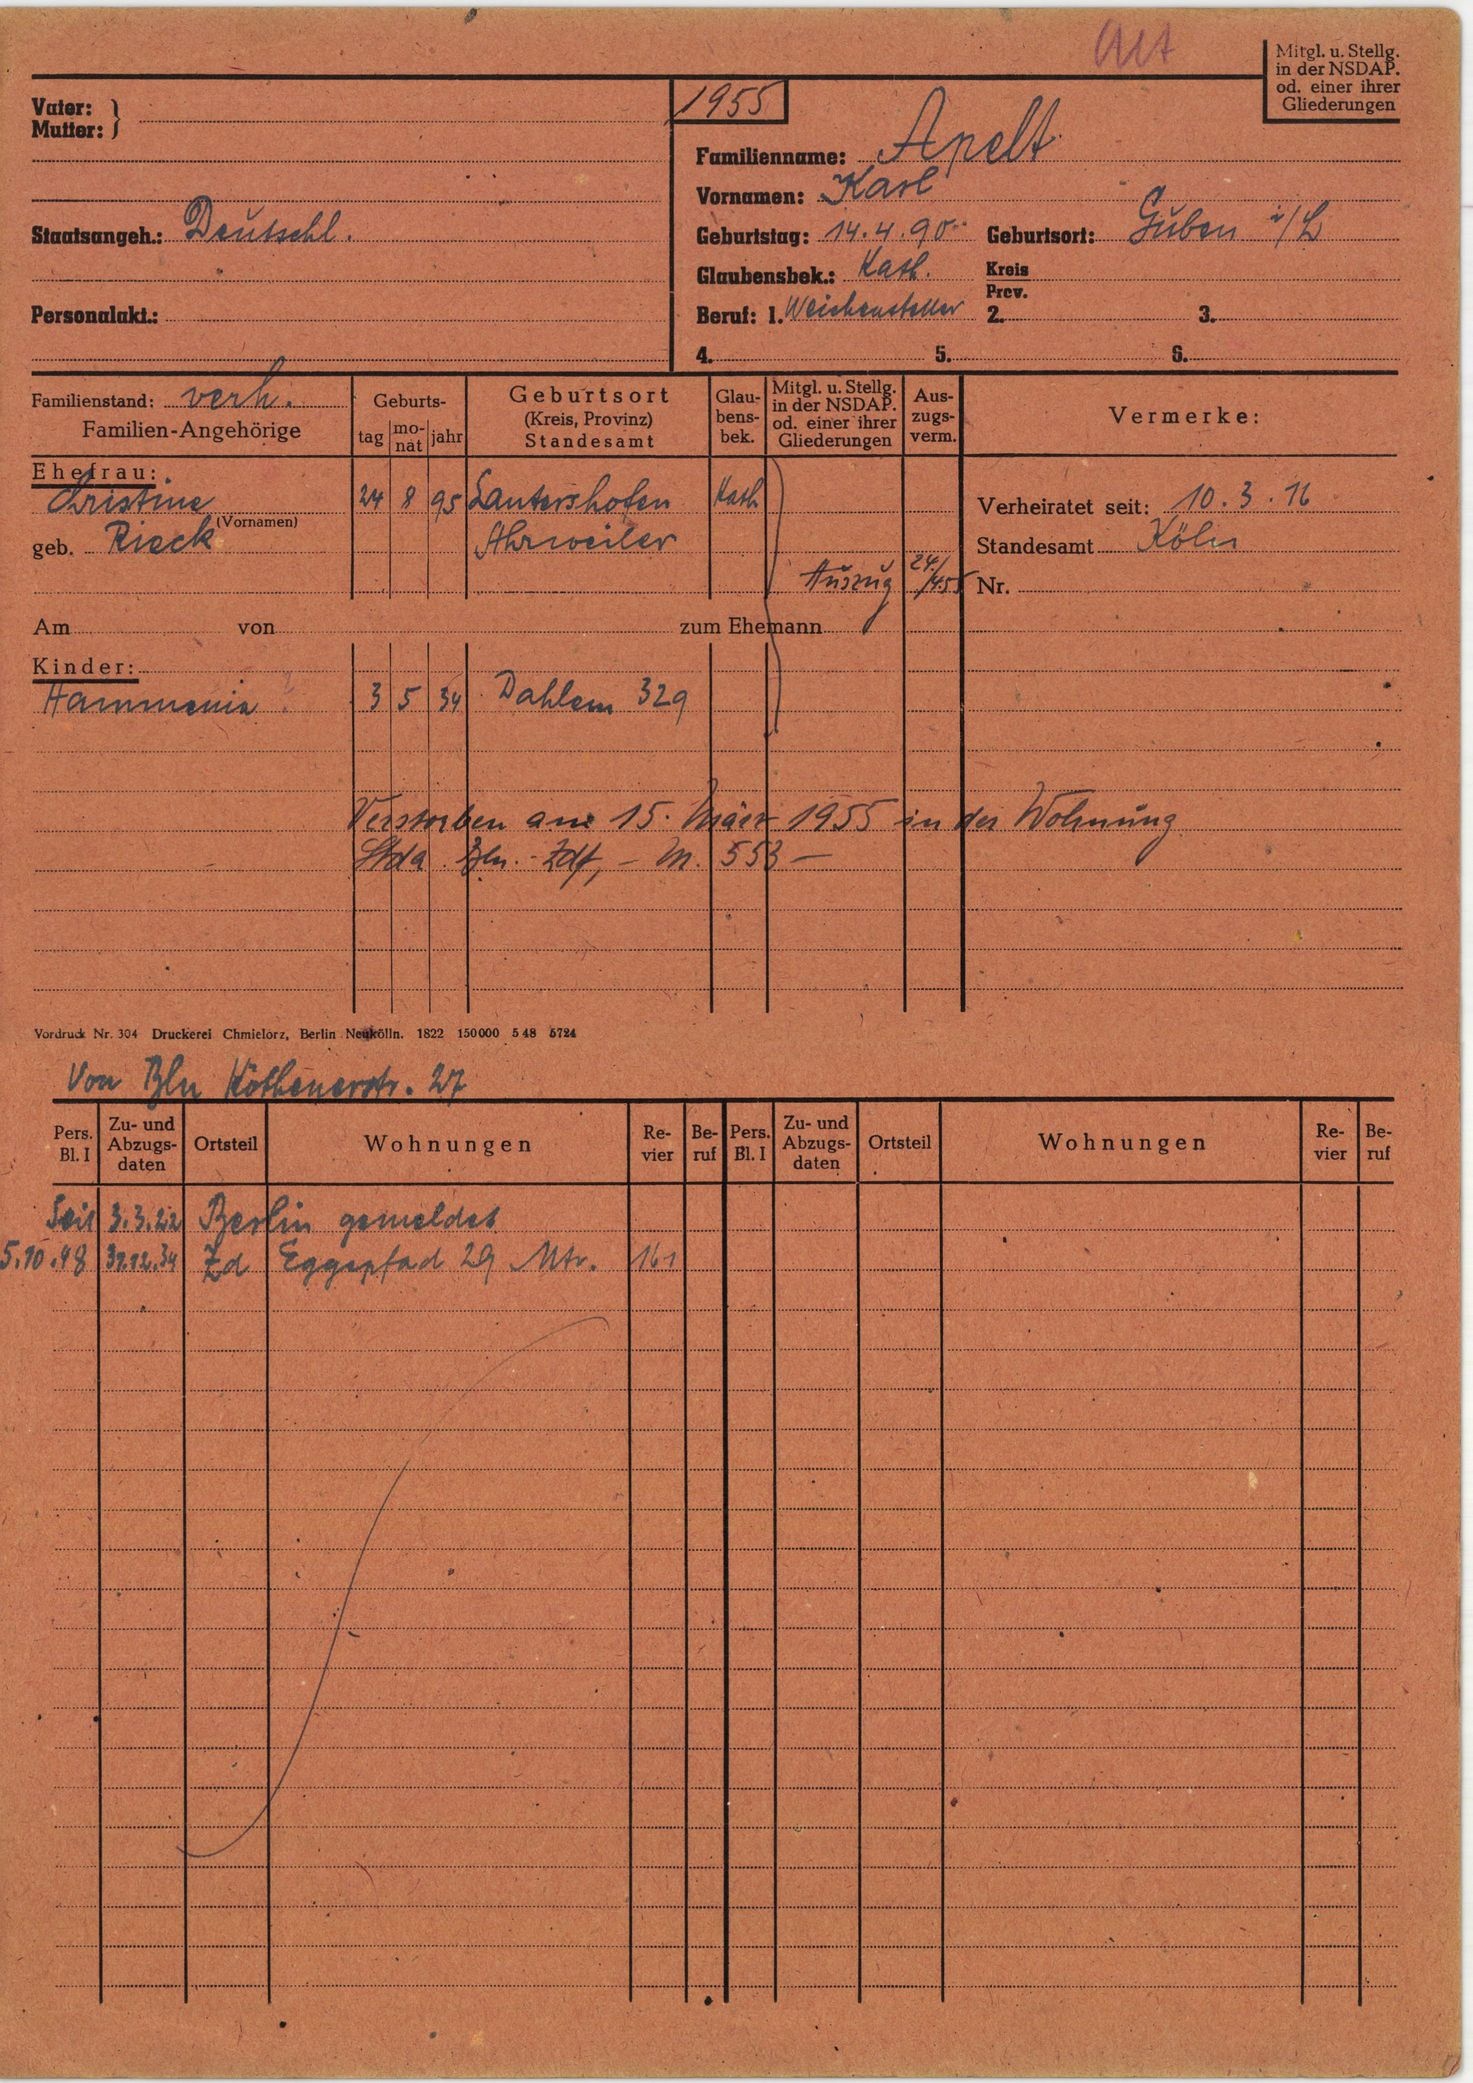
Apelt